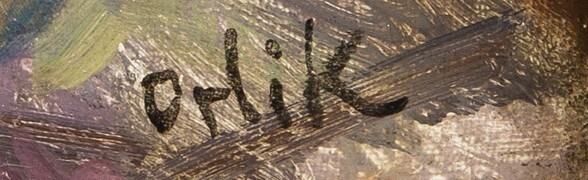
Signature of: q379150